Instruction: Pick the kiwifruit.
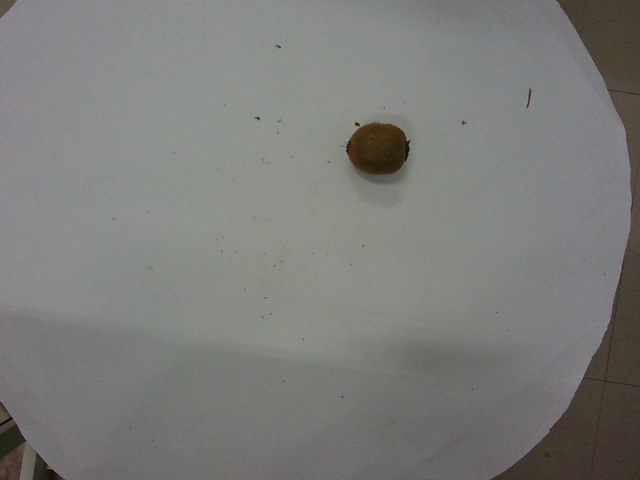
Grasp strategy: vertical